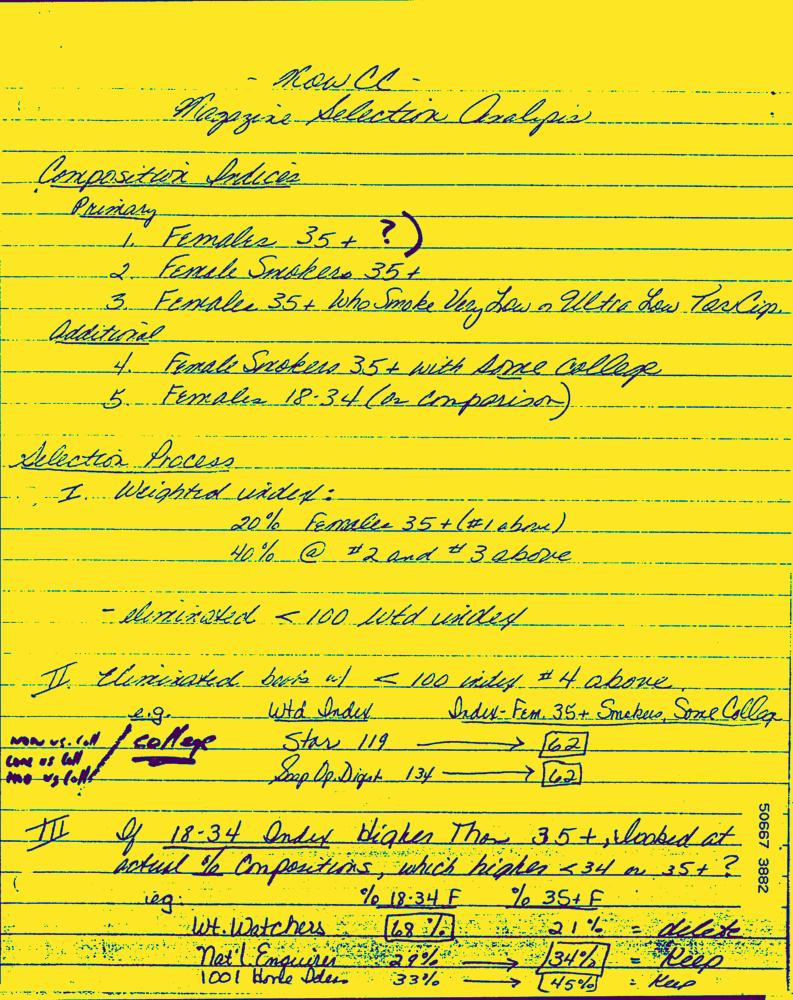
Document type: Hand-Written